Question: What is the suspected problem?
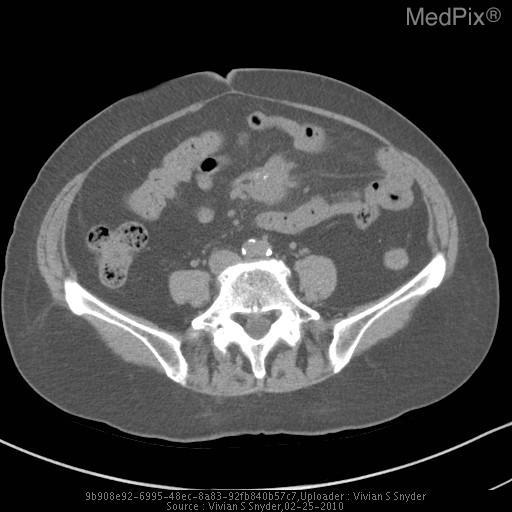
Answer: The findings suggest Mesenteric carcinoid tumor with areas of calcification.. Mesenteric Carcinoid Tumor. The patient might have a history of Right upper quadrant pain, hx of urolithiasis..